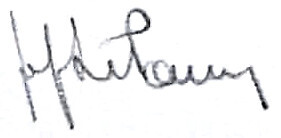
Signature of: jef de pauw